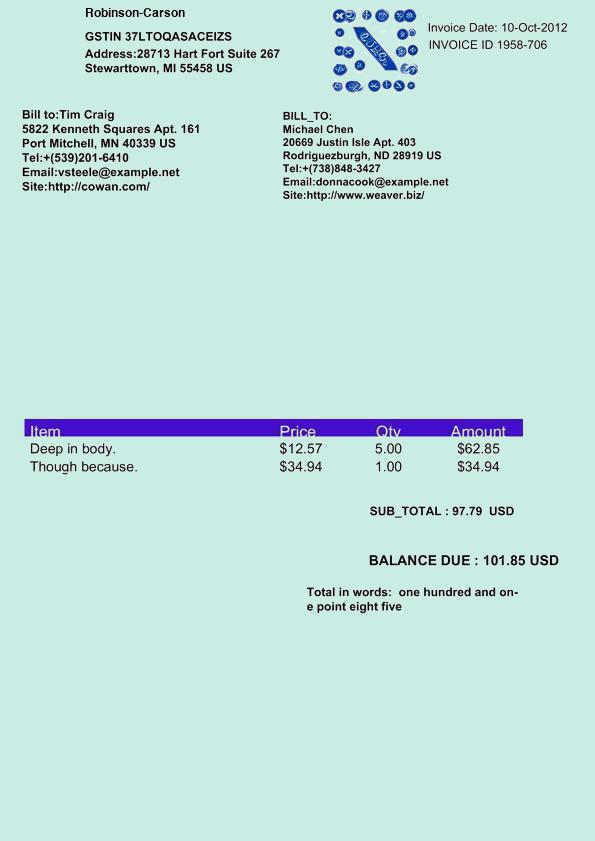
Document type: Invoice